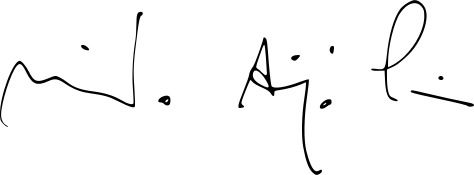
Signature of: ricardo araújo pereira